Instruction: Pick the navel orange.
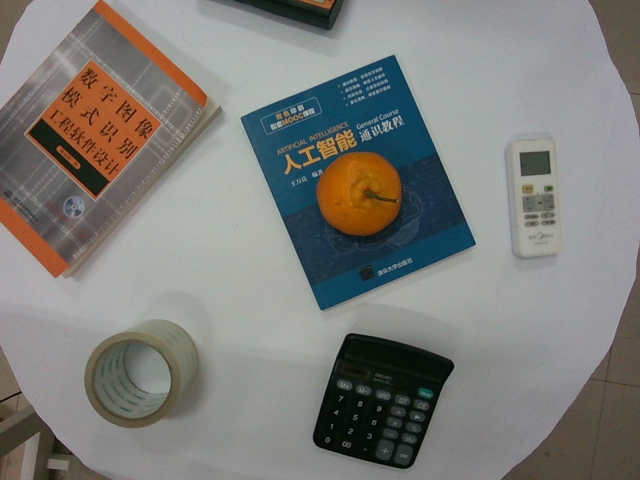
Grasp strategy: vertical